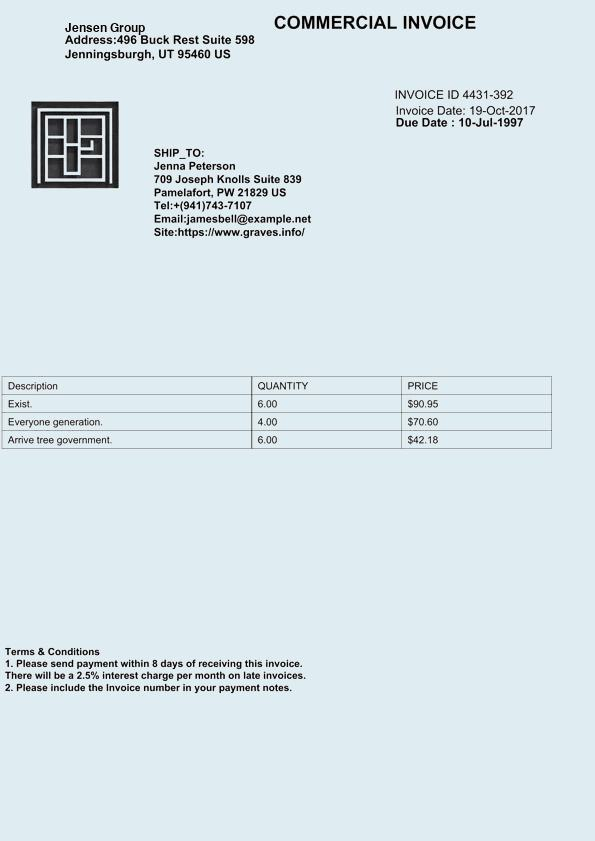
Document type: Invoice